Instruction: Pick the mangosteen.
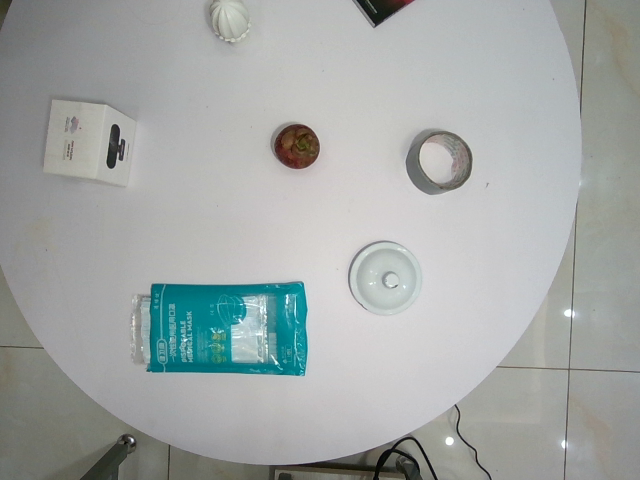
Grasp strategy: vertical